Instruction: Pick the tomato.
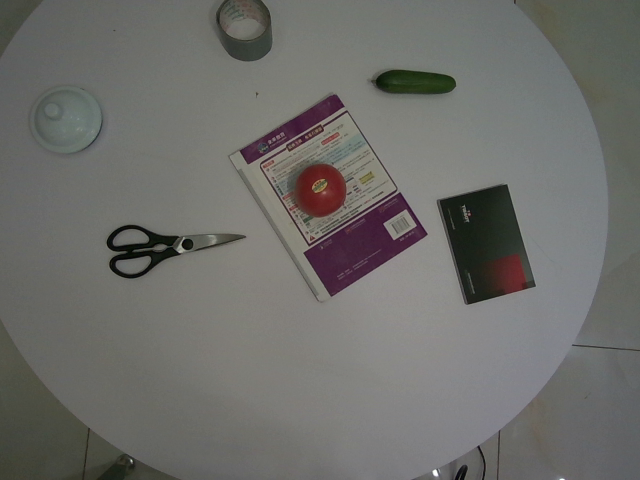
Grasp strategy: vertical